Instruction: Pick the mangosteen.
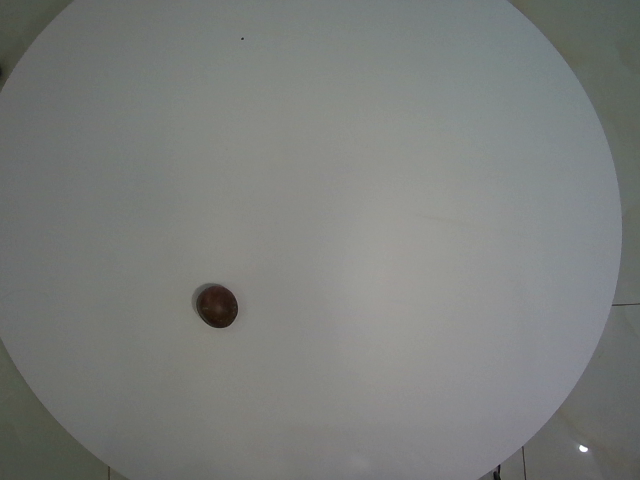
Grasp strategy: vertical